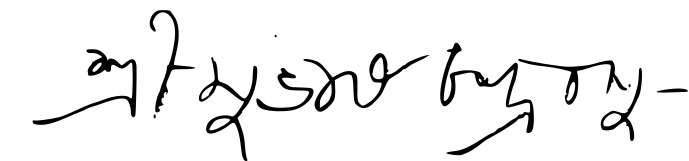
Signature of: subhas chandra bose